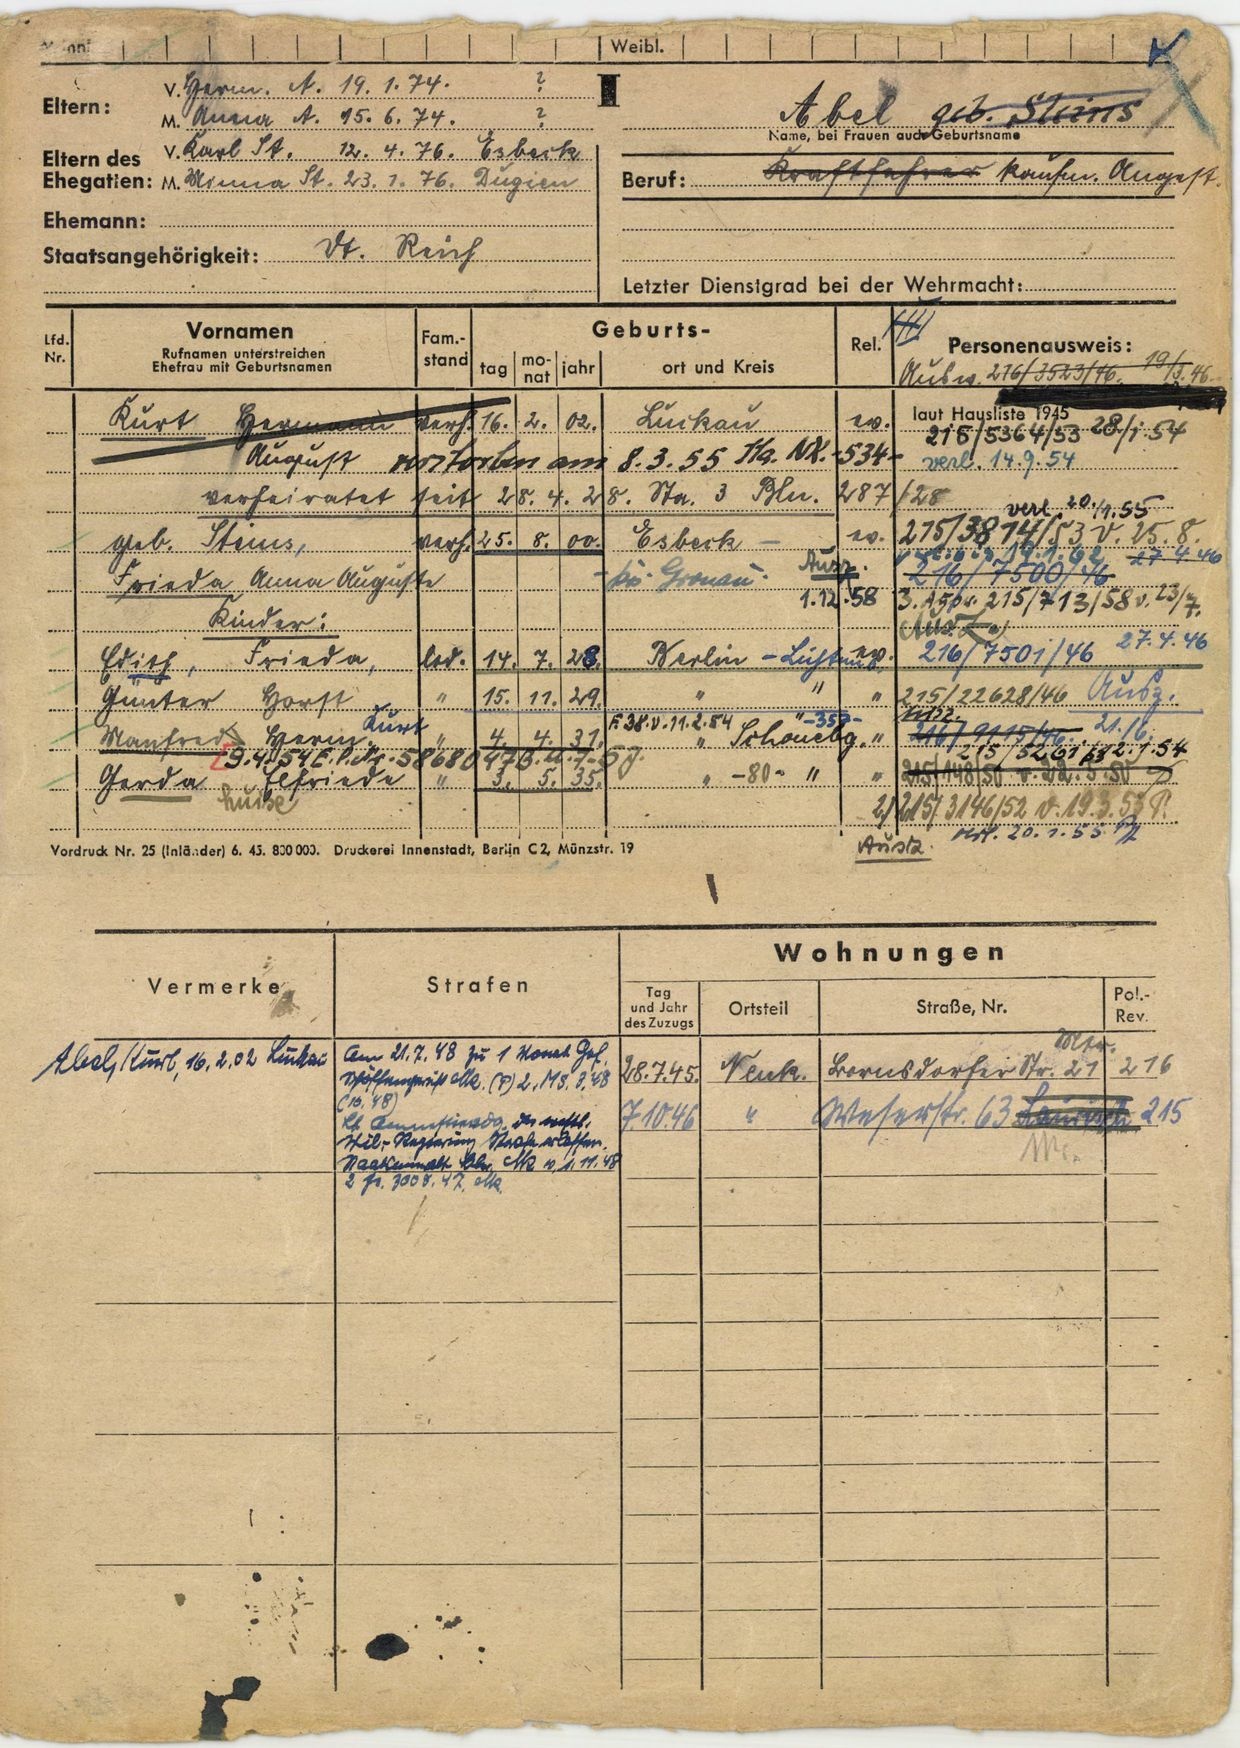
Abel geb. Steins